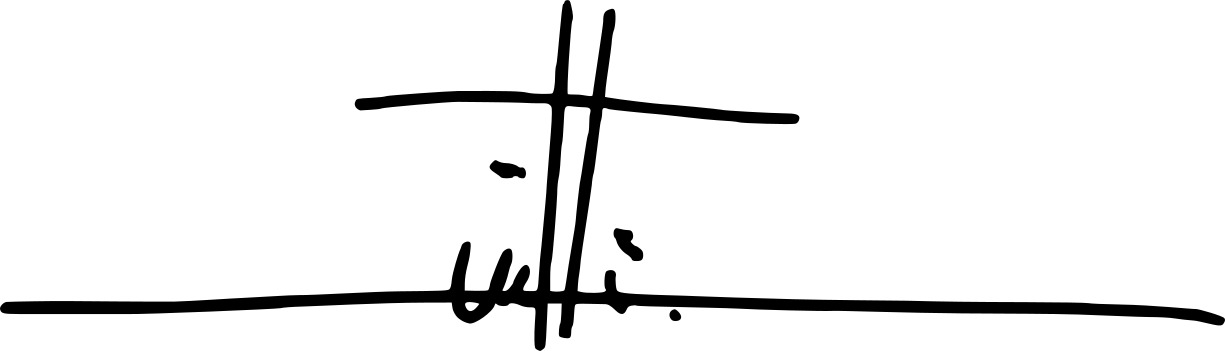
Signature of: éric ciotti